Question: What might the diagnosis be?
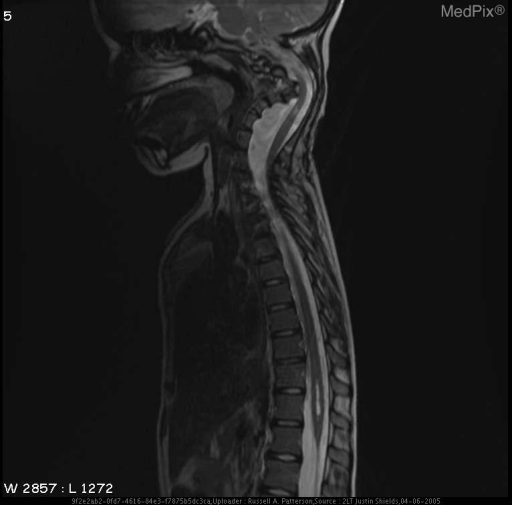
Answer: The possible diagnosis includes •  Neurofibromatosis 1.